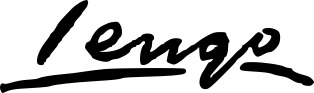
Signature of: tomás sancha lengo